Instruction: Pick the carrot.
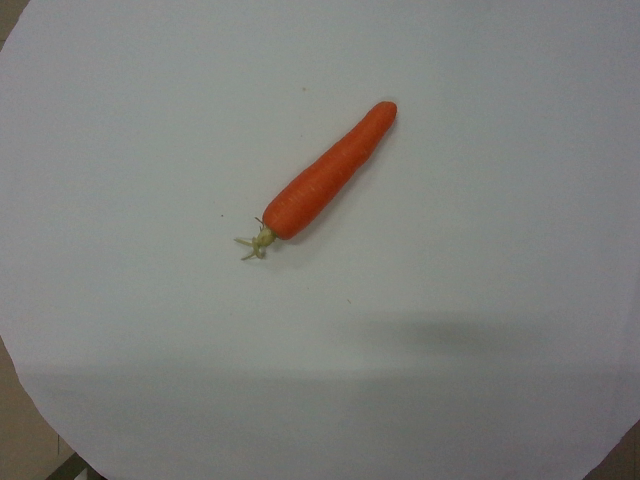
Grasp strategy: vertical